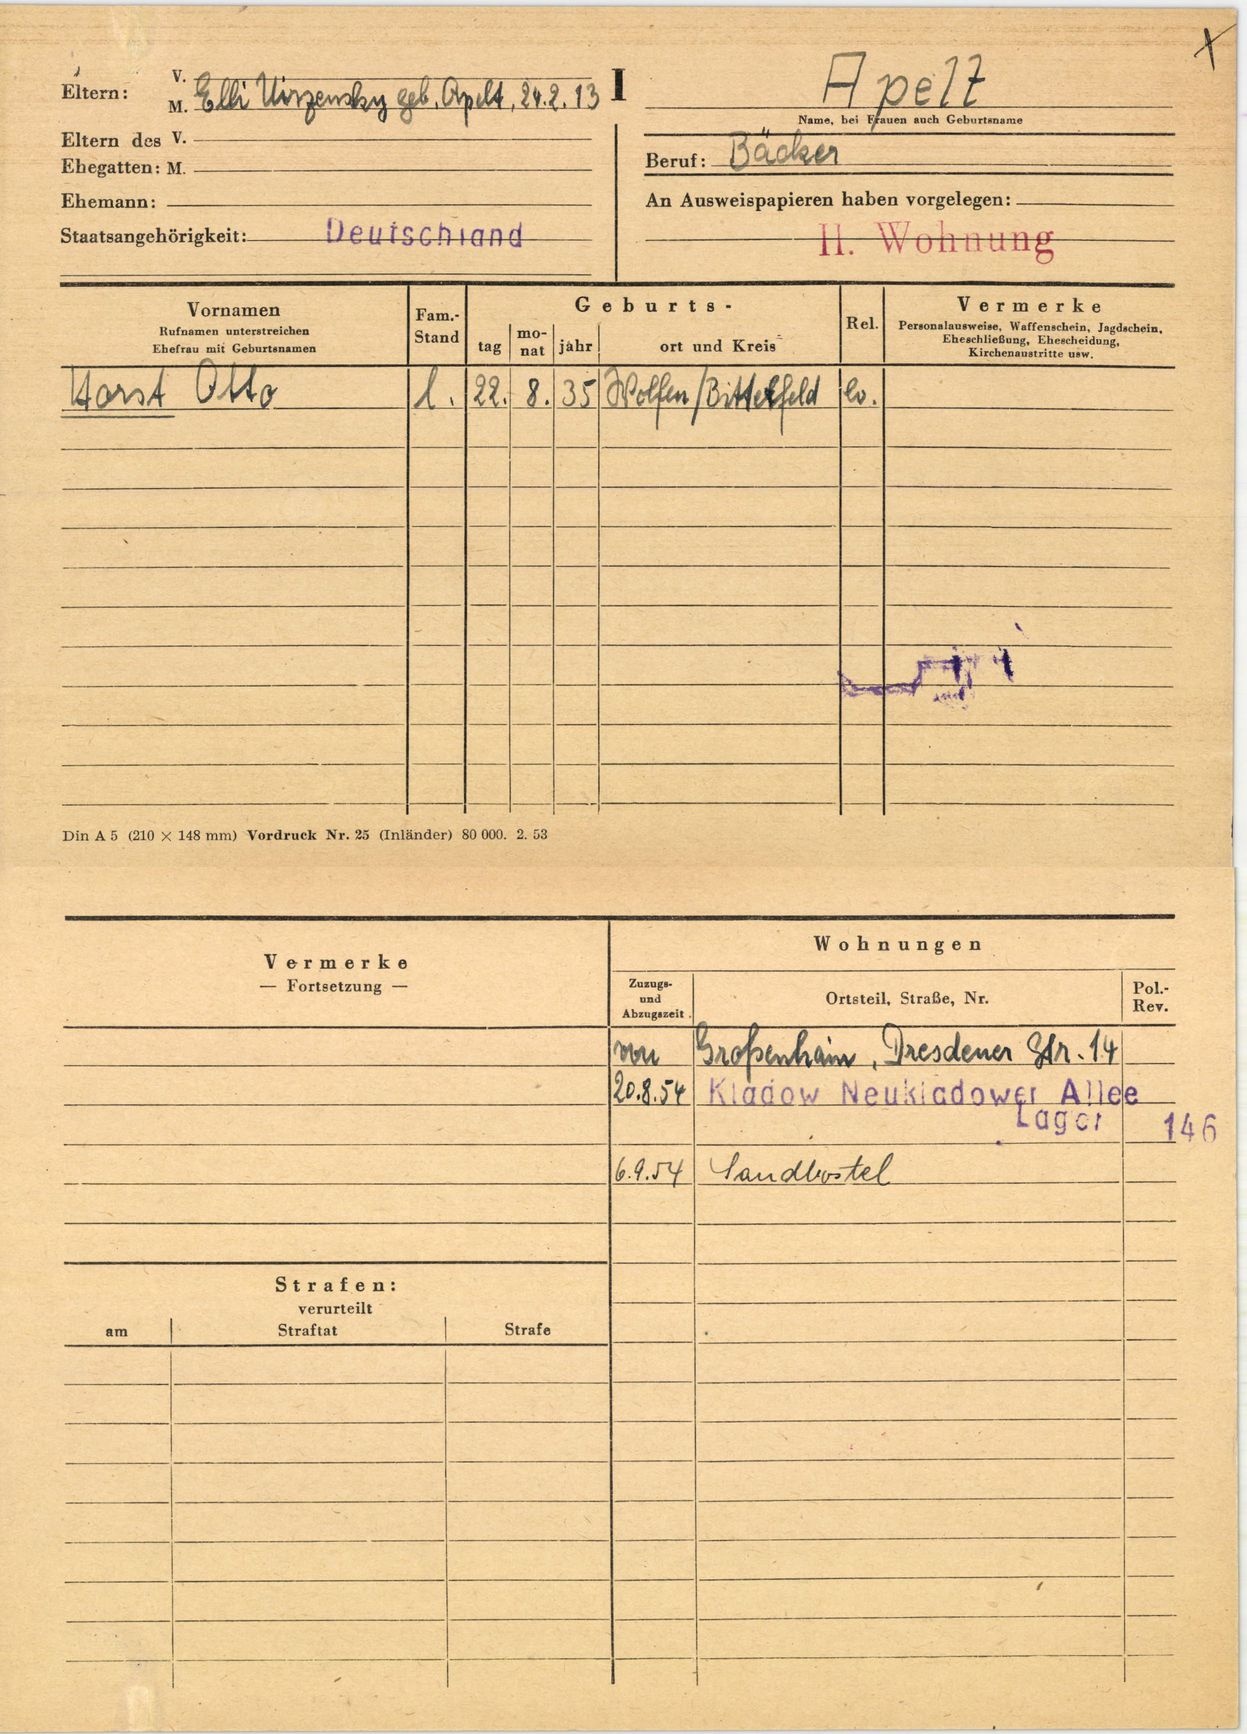
Apelt